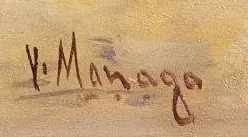
Signature of: vincent manago